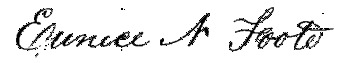
Signature of: eunice newton foote